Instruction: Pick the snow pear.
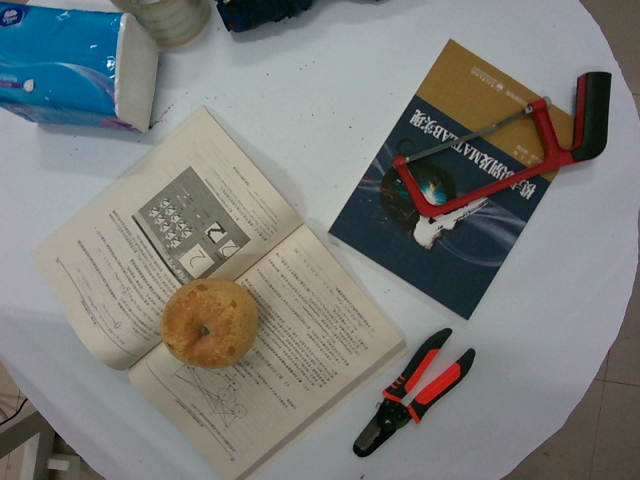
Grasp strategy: vertical